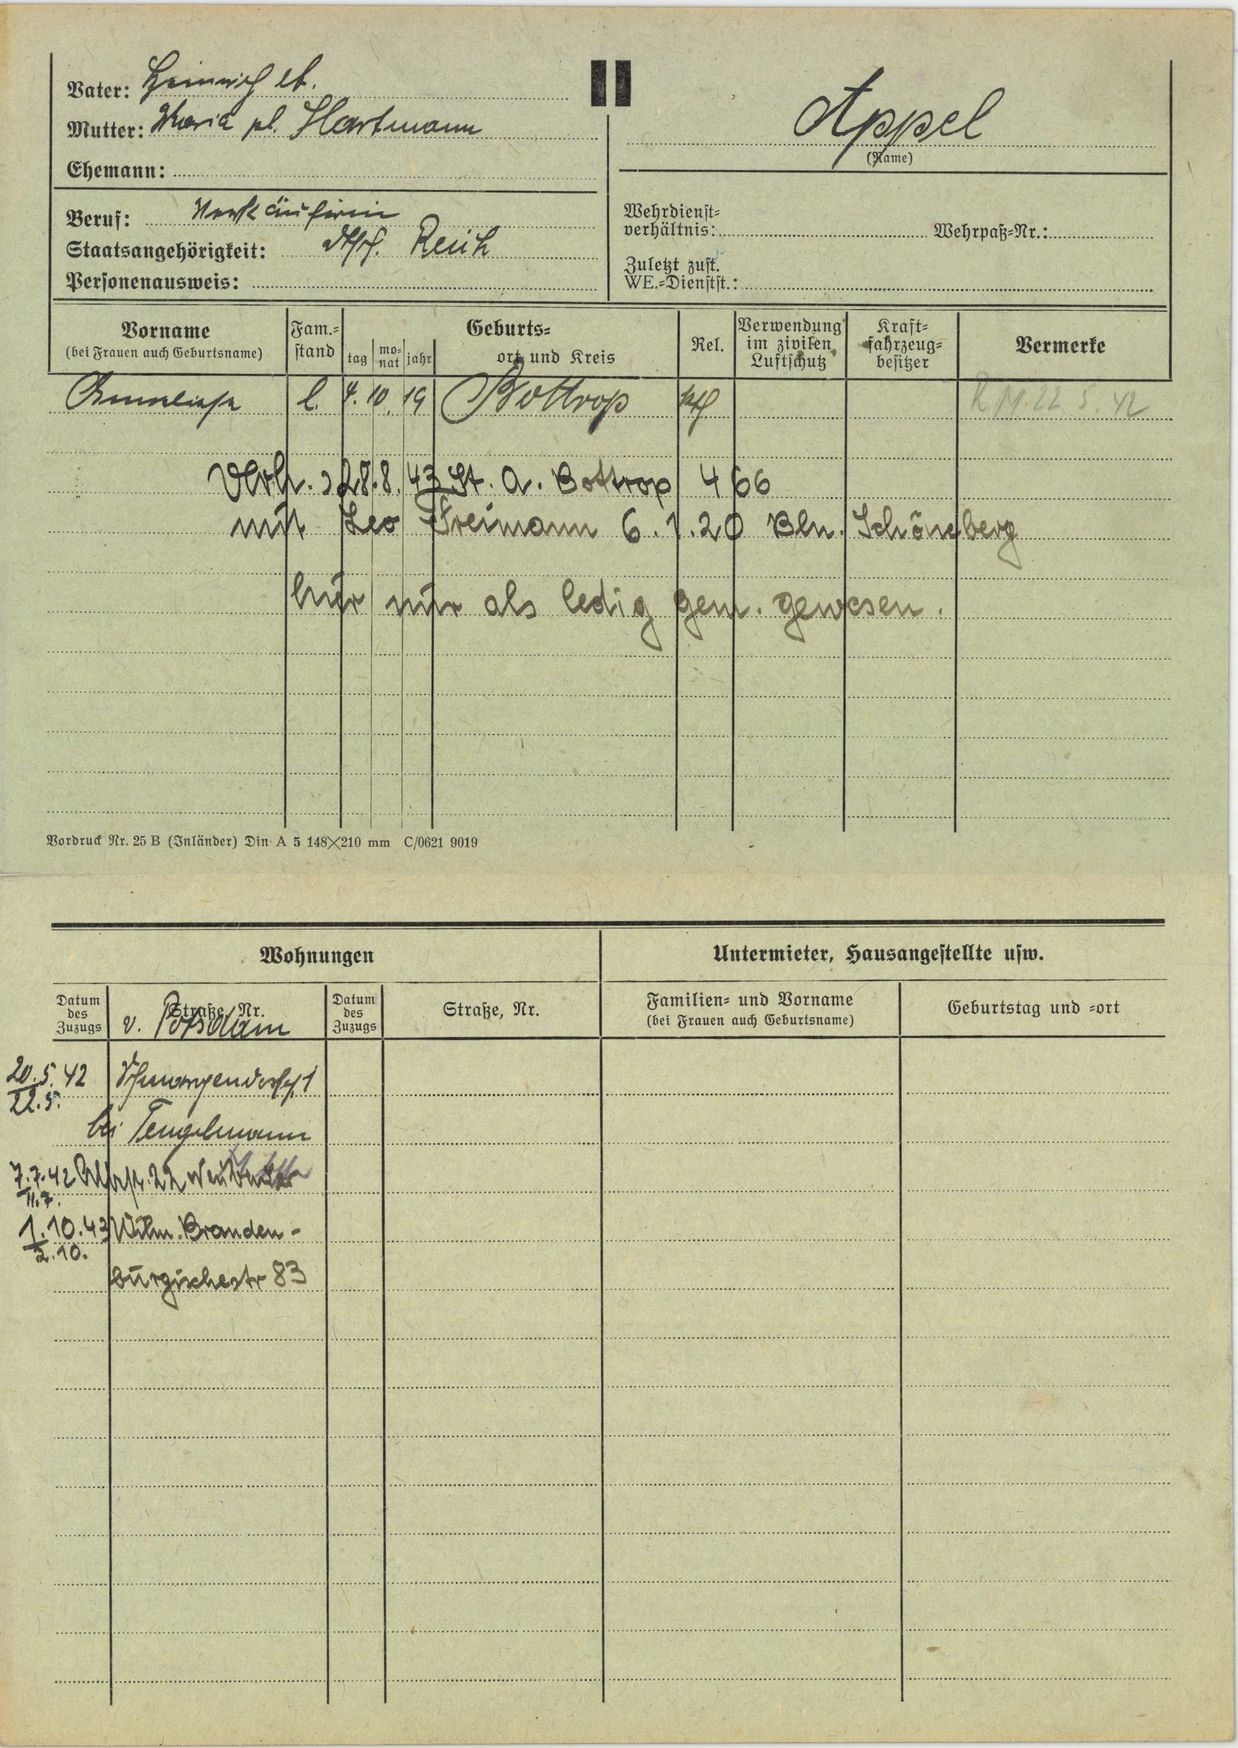
Appel